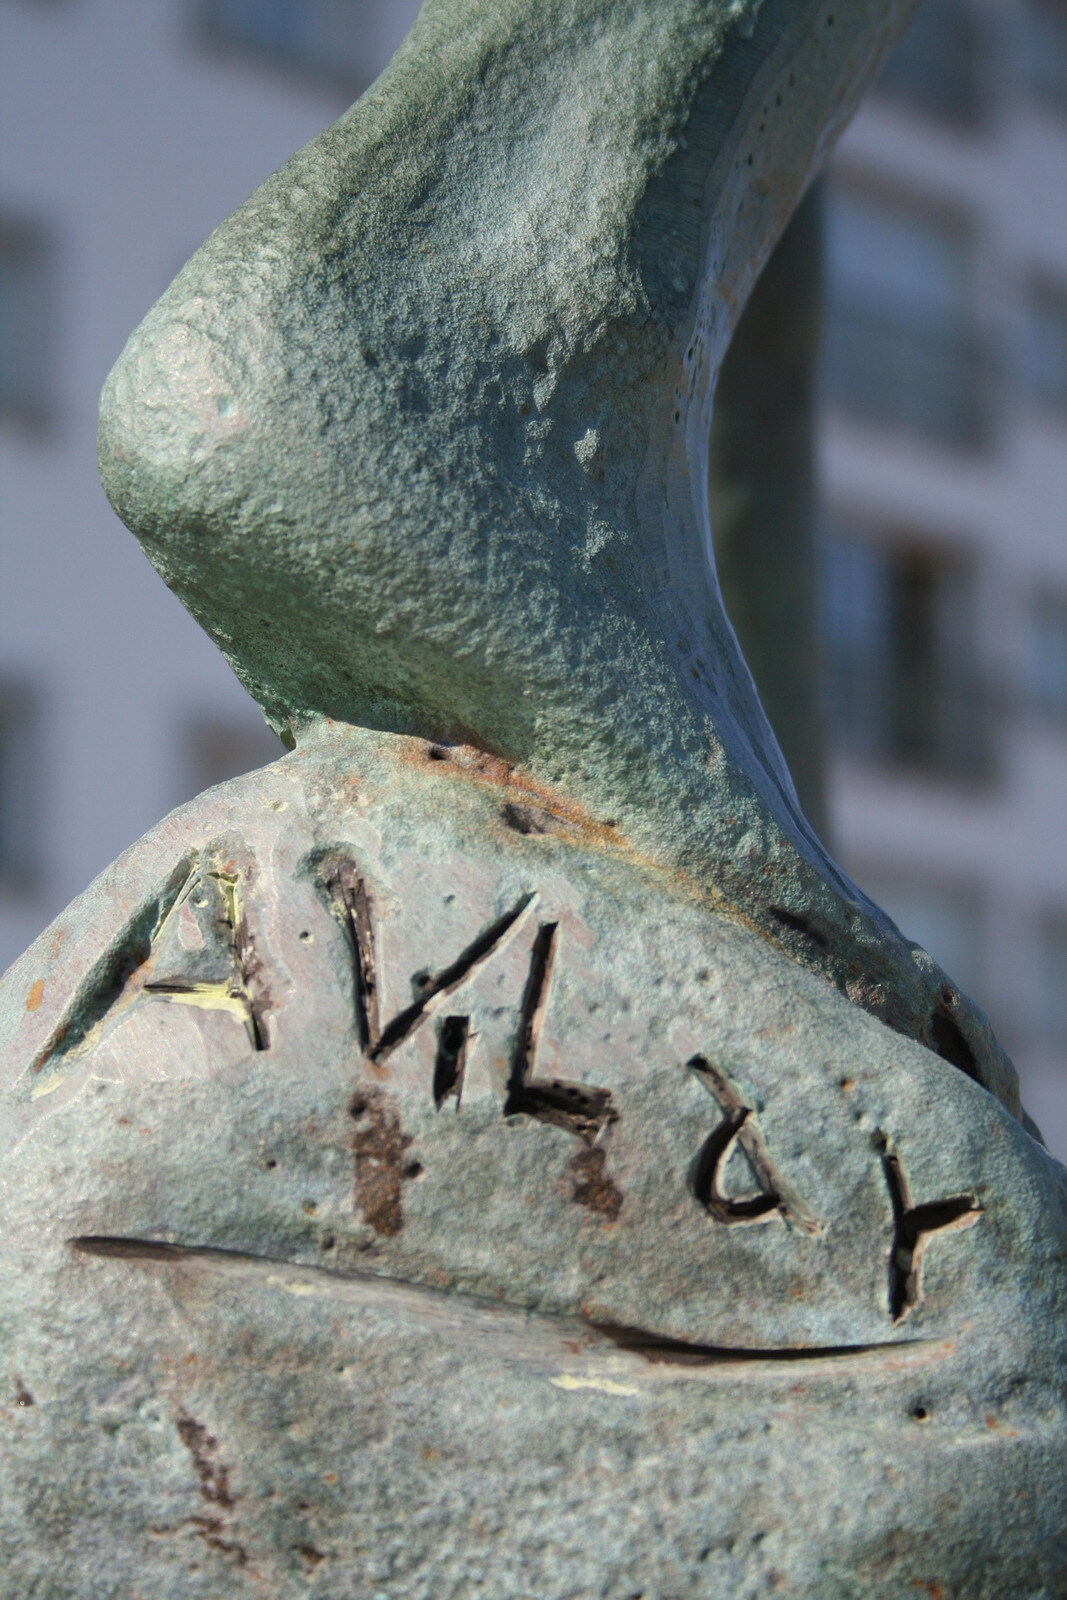
Signature of: alfonso vilar lamelas